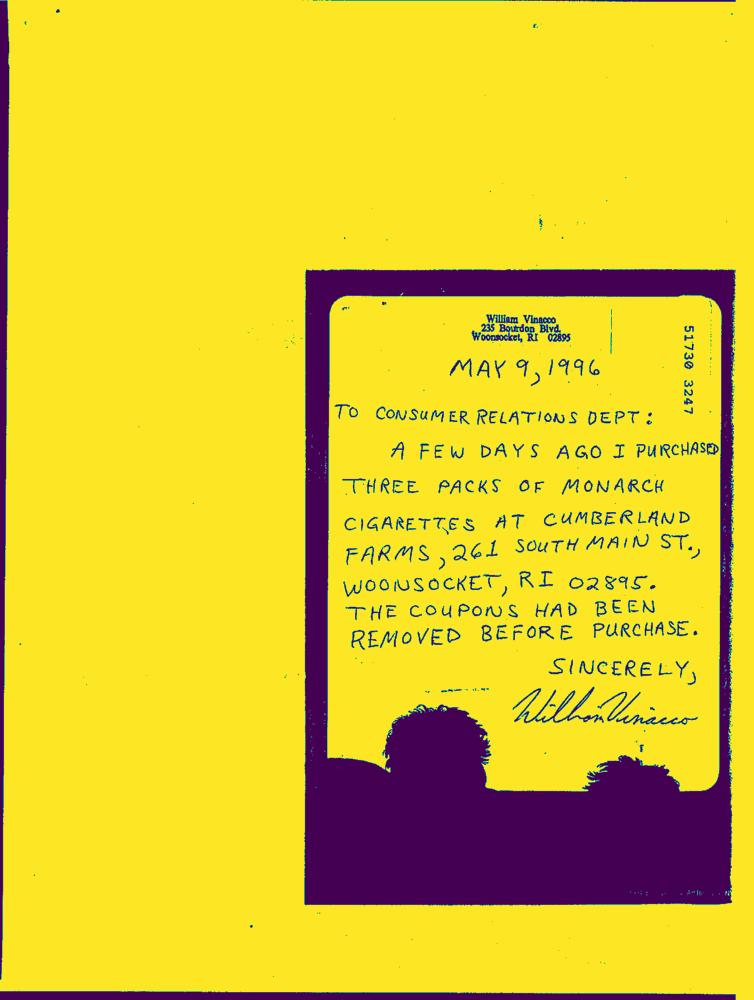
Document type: Hand-Written